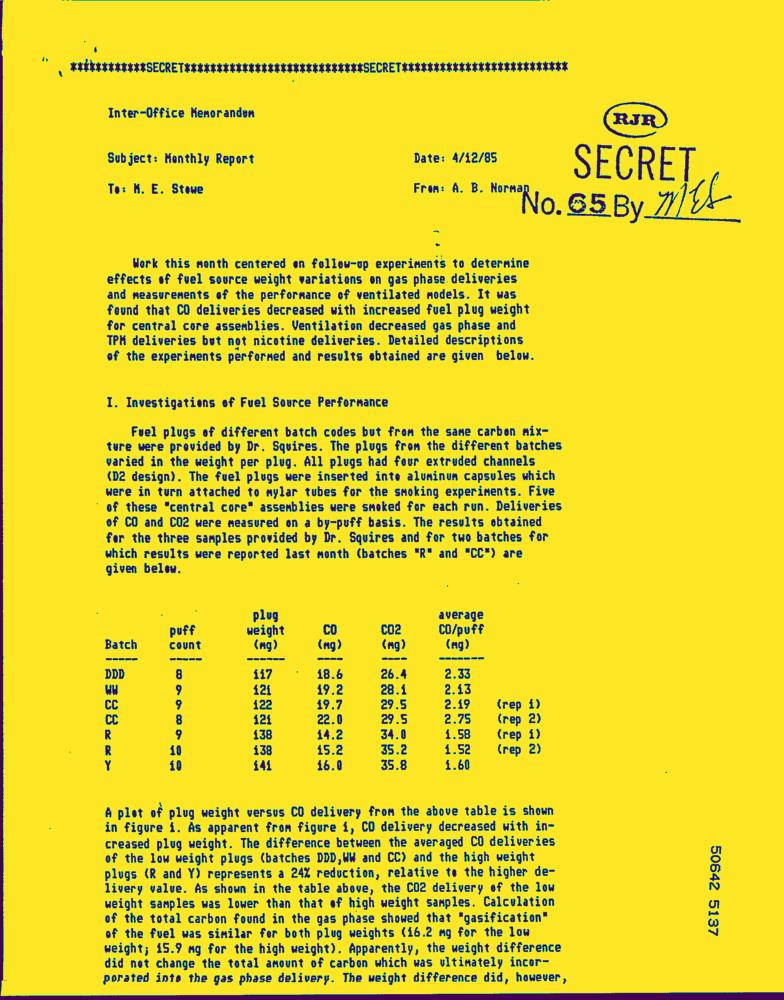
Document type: Letter-Doc